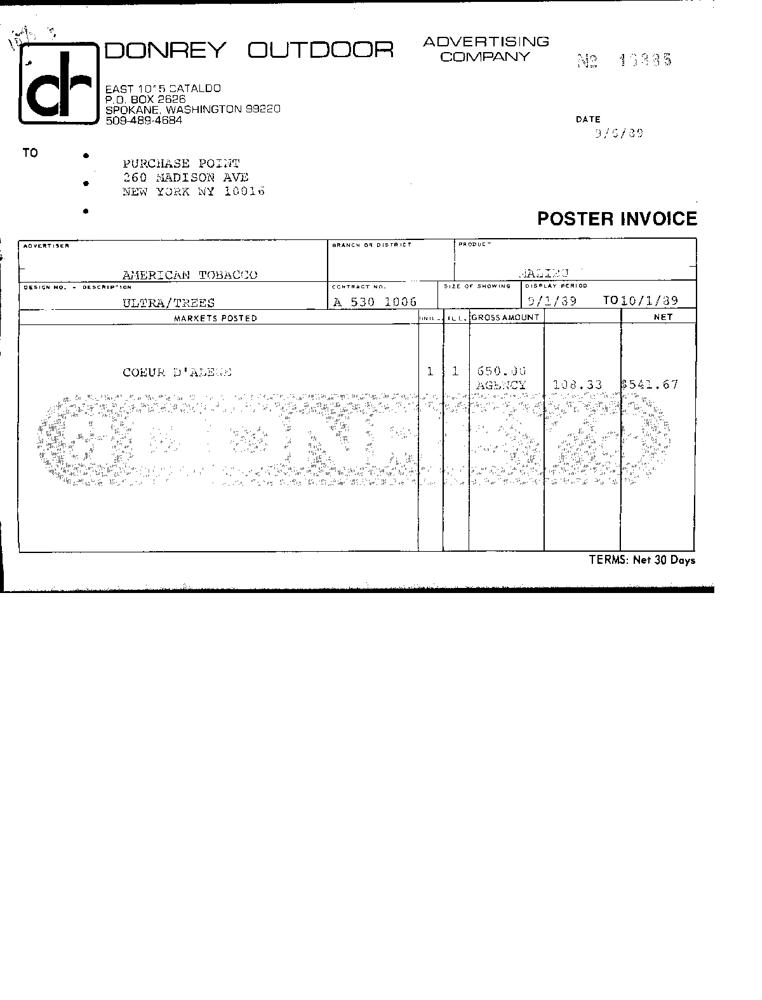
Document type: Invoice